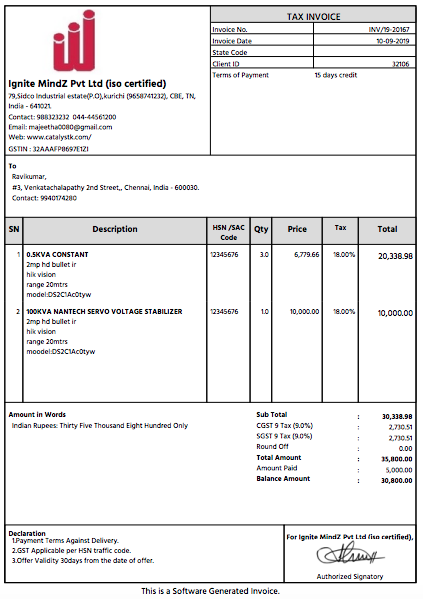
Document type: Invoice